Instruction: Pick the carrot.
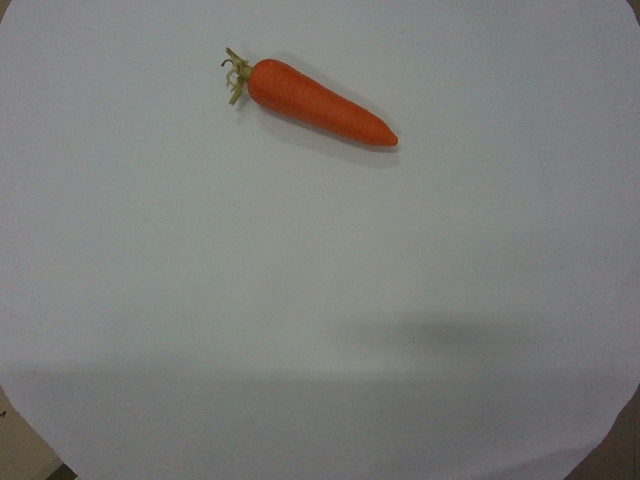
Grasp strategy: vertical